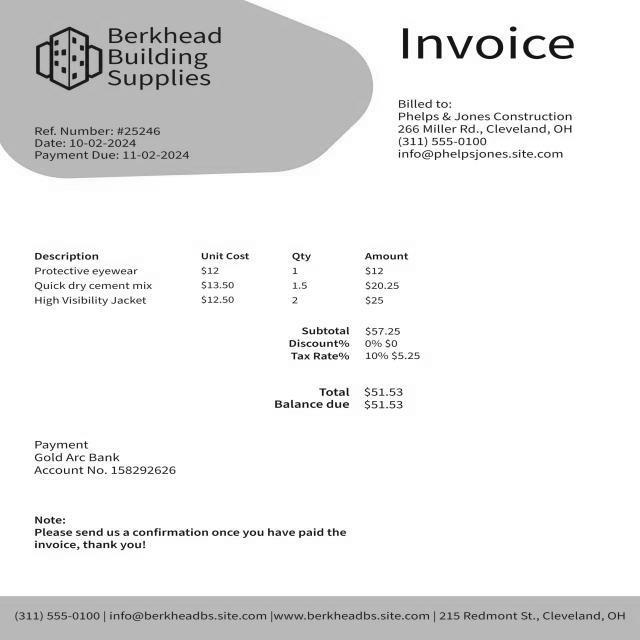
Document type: Invoice